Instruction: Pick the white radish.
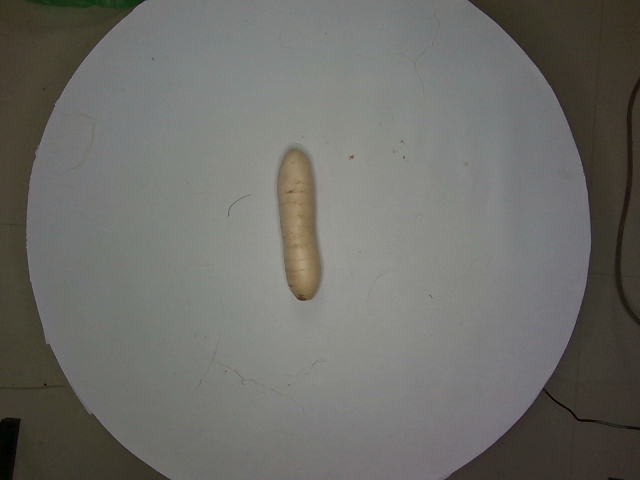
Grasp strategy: vertical